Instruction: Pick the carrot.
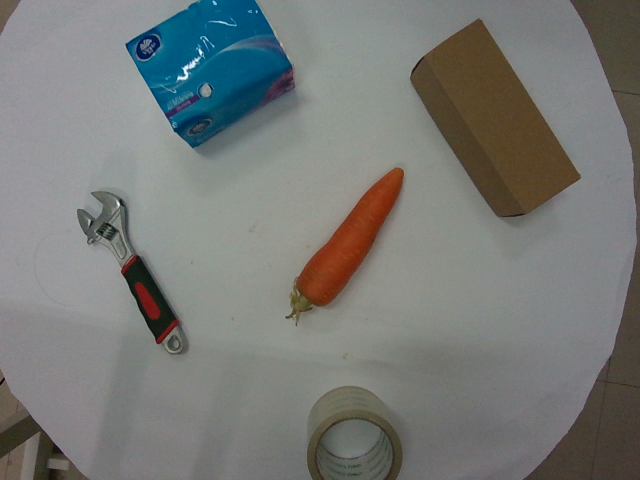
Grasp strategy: vertical